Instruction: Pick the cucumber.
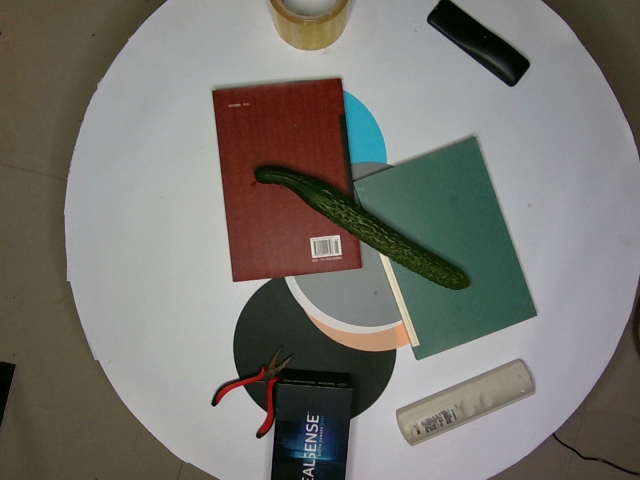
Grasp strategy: vertical